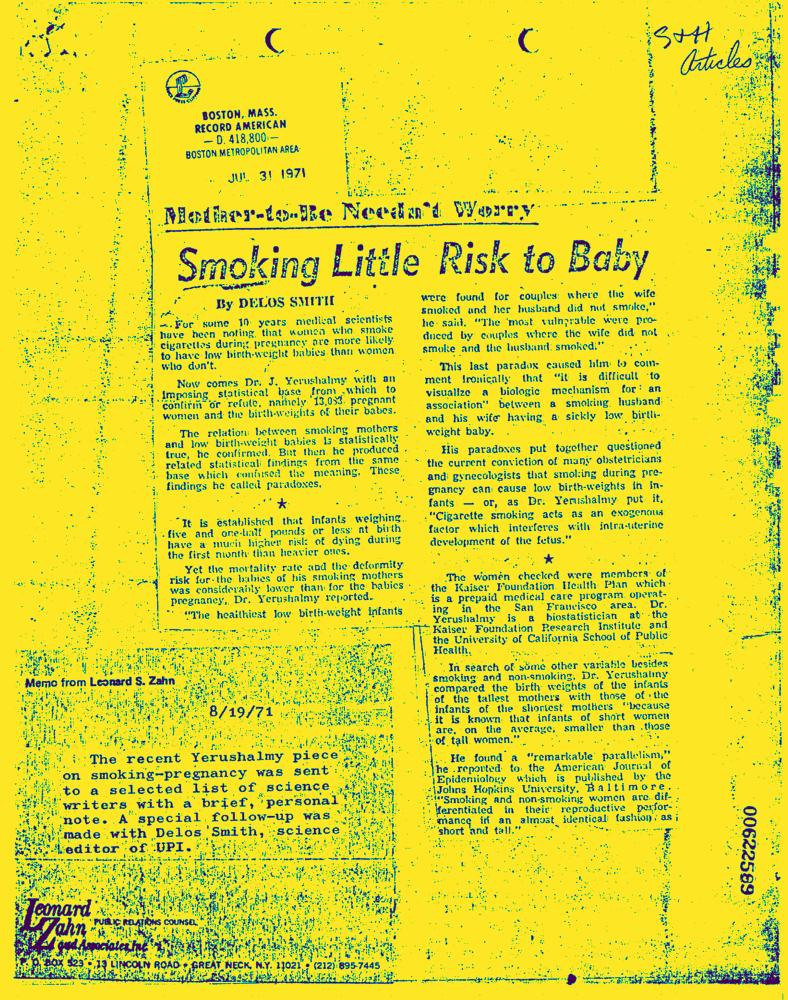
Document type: News-Article